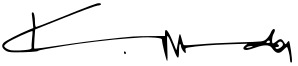
Signature of: kariya munda